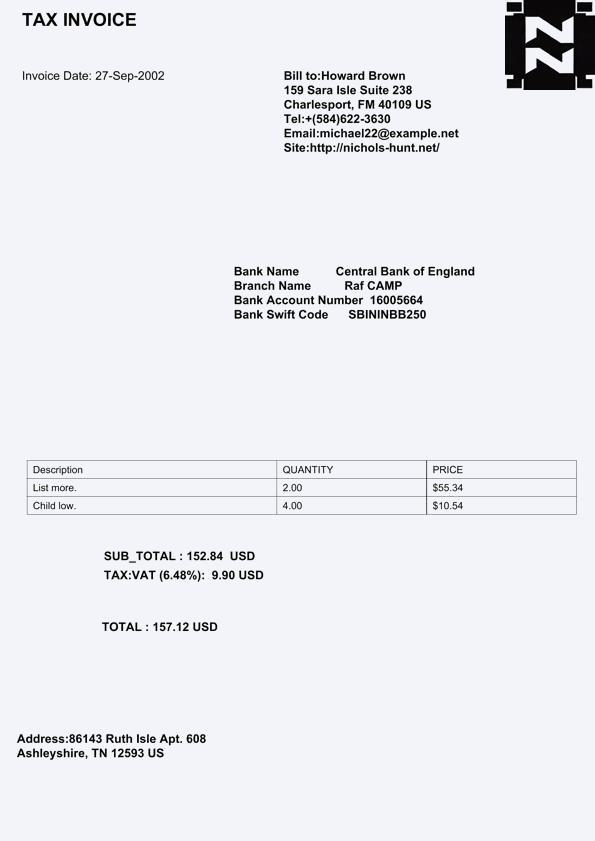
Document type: Invoice